Question: What is the main concern?
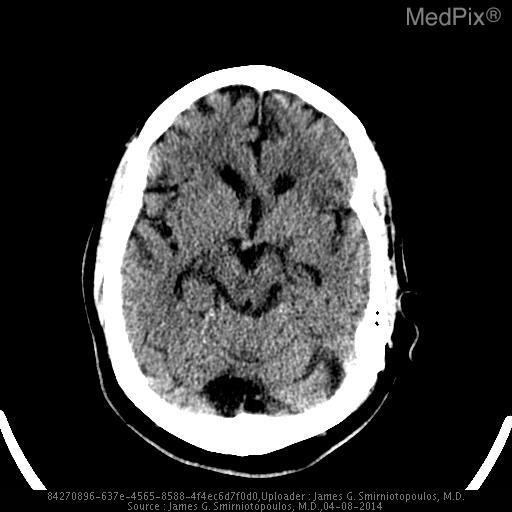
Answer: The findings suggest Small lesion in left thalamus (dark CT, bright T2)
Subcortical lesion (dark CT, bright T2) in the inferior right frontal lobe. There is an area of reduced attenuation (darker) in the left frontal lobe - just anterior to the Sylvian fissure.  This is in the region of the arcuate fasciculus and may produce an aphasia with non-fluent speech production.  PMID:24131592. The patient might have a history of 79 y.o. man had 2 episodes (approx. 2 months apart) of sudden expressive aphasia (word finding difficulty) lasting 30 - 45 minutes - each with complete resolution. The first episode was in early four months ago; and, the most recent was three months ago.  He was labeled with a TIA diagnosis; and, had negative carotid US and negative echocardiograms (for thrombus) - but with a <50% carotid stenosis.

PMH - He has atrial fibrillation and has always been appropriately anticoagulated with warfarin.   He does not drink EtOH or smoke, he has medication-controlled hypertension..